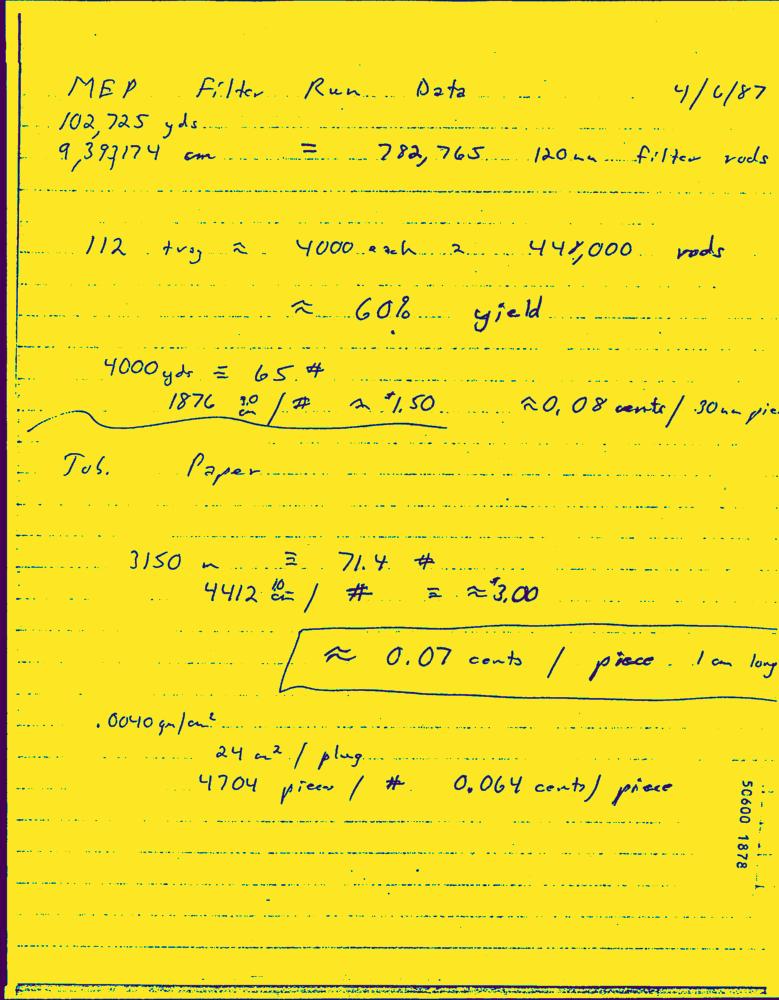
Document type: Hand-Written